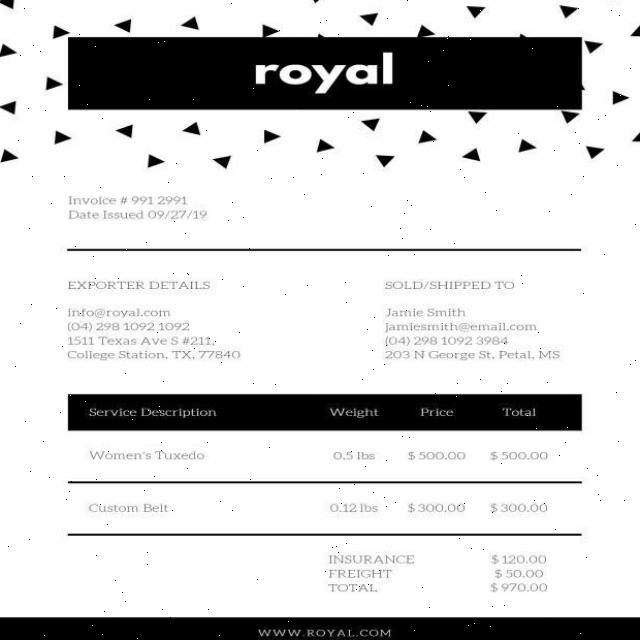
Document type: Invoice